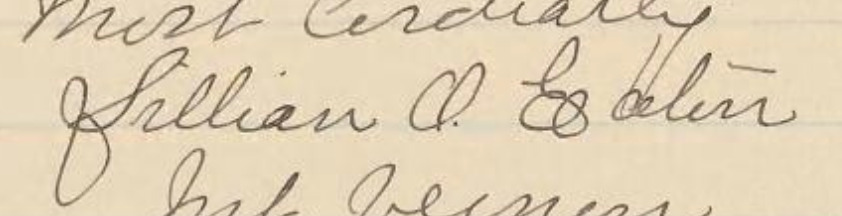
Signature of: lillian o eaton